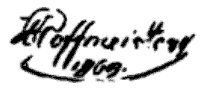
Signature of: philipp hoffmeister